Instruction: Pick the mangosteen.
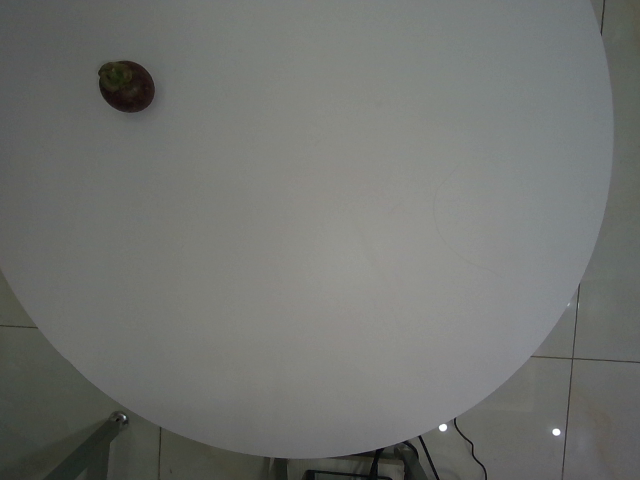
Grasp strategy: vertical